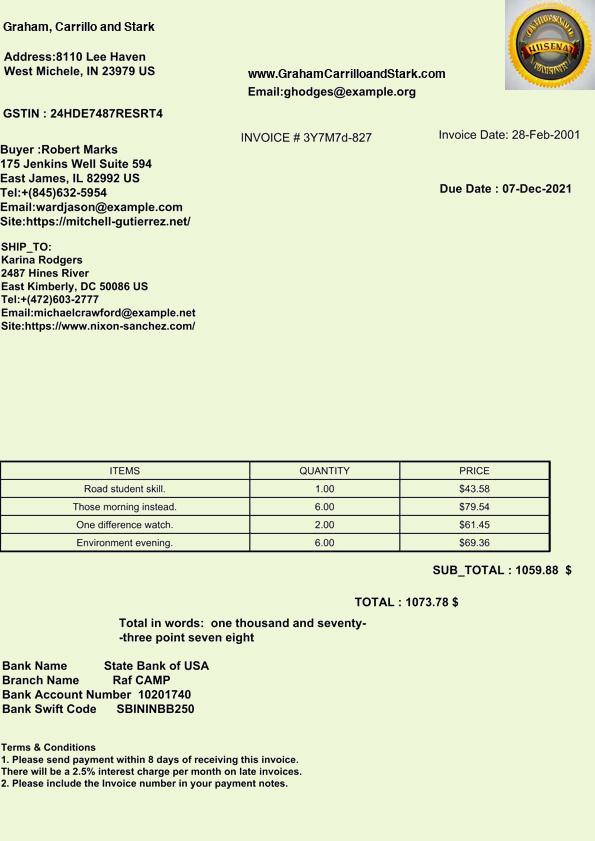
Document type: Invoice